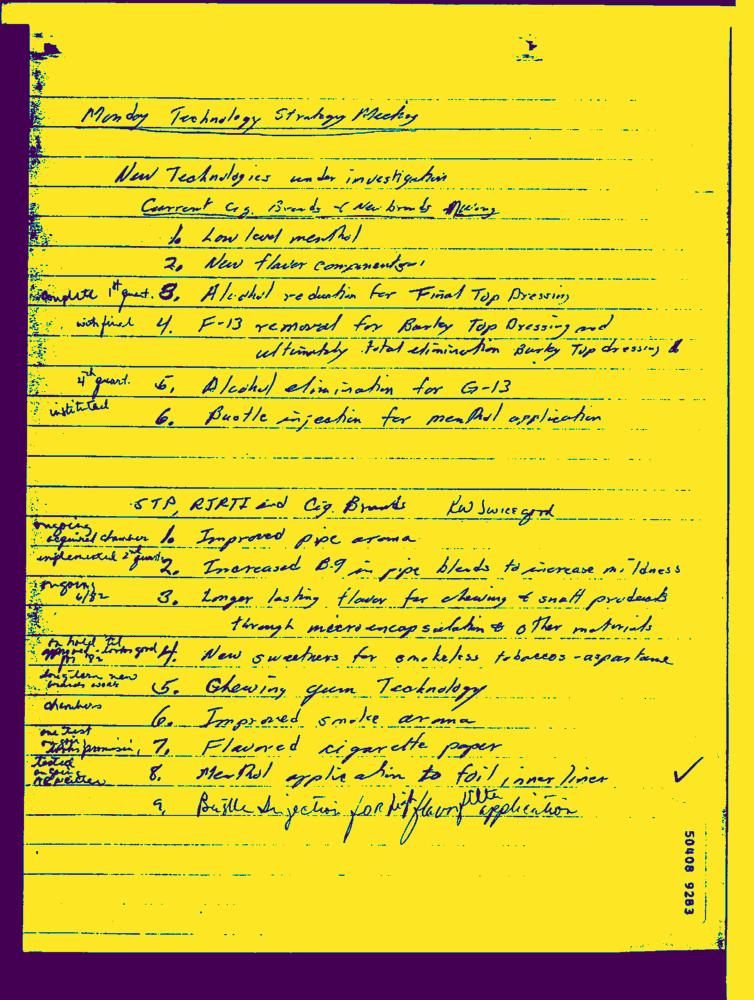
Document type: Hand-Written